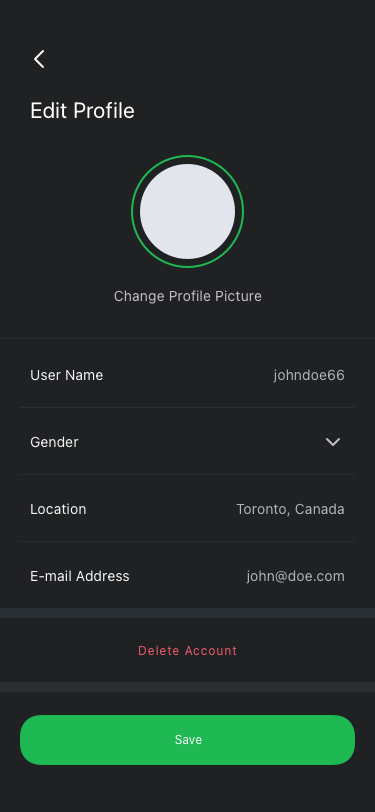
Text in this UI design:
Delete Account
john@doe.com
E-mail Address
Toronto, Canada
Location
Gender
johndoe66
User Name
Change Profile Picture
Edit Profile